Question: What do the imaging results show?
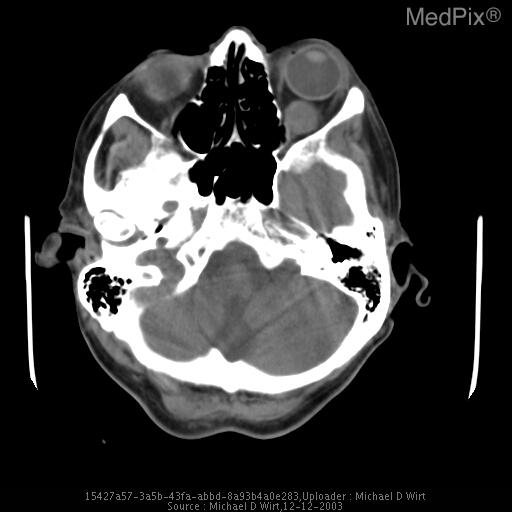
Answer: The imaging shows Non-contrast CT images of the brain demonstrate a 1.3 x 1.2 cm mass within the left optic nerve with multiple additional diffuse hemorrhagic lesions with associated vasogenic edema and mass effect.  The largest and most concerning mass is within the right frontal lobe.  This mass measures approximately 2.9 cm in greatest dimension.

A whole body bone scan demonstrates intense focal uptake at the left femoral head, and subtle intake within the mid right femoral diaphysis. Routine non-contrast images of the brain demonstrate a 1.3 x 1.2 cm mass within the left optic nerve.